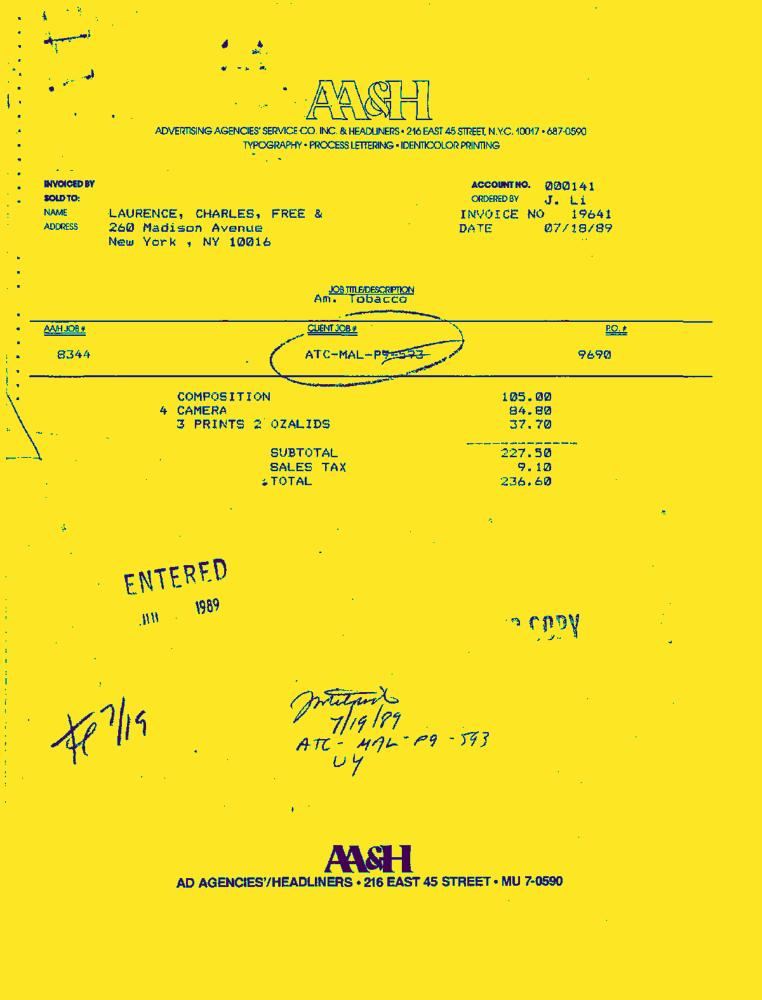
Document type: Invoice-Doc